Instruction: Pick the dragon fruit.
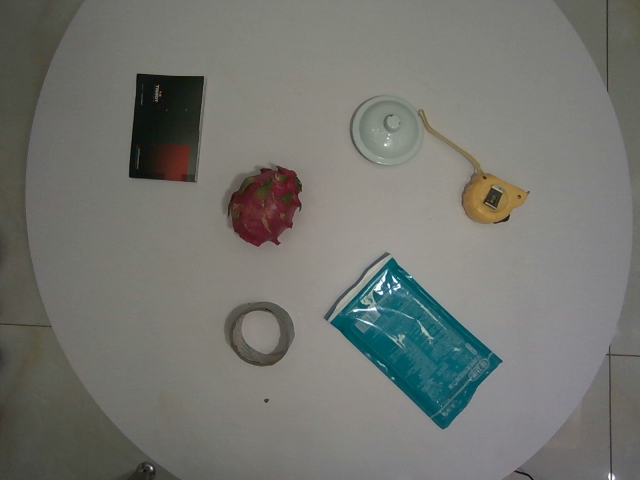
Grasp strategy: vertical